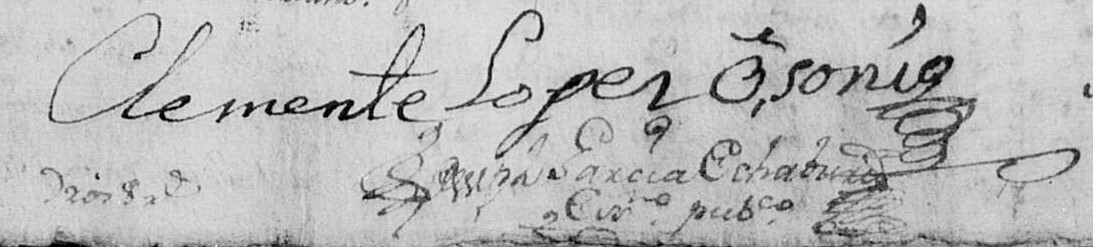
Signature of: clemente lópez de osornio